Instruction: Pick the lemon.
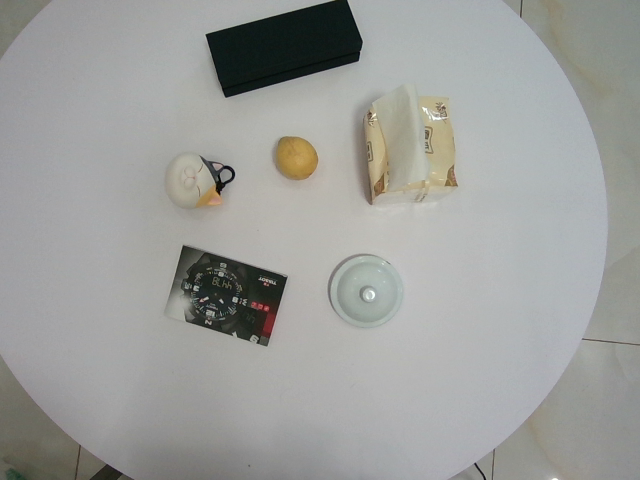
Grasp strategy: vertical